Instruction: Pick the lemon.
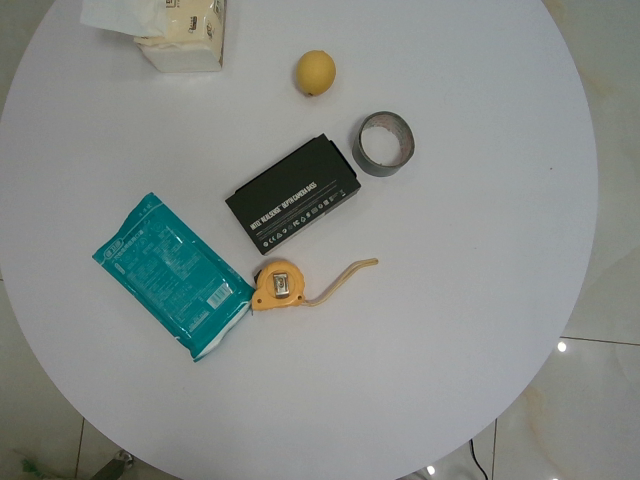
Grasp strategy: vertical